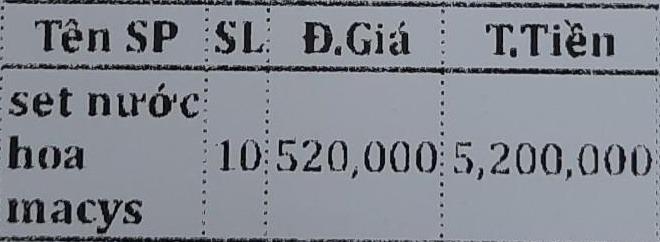
<table>
<tr>
<th>Tên SP</th>
<th>SL</th>
<th>Đ.Giá</th>
<th>T.Tiền</th>
</tr>
<tr>
<td>set nước hoa macys</td>
<td>10</td>
<td>520,000</td>
<td>5,200,000</td>
</tr>
</table>